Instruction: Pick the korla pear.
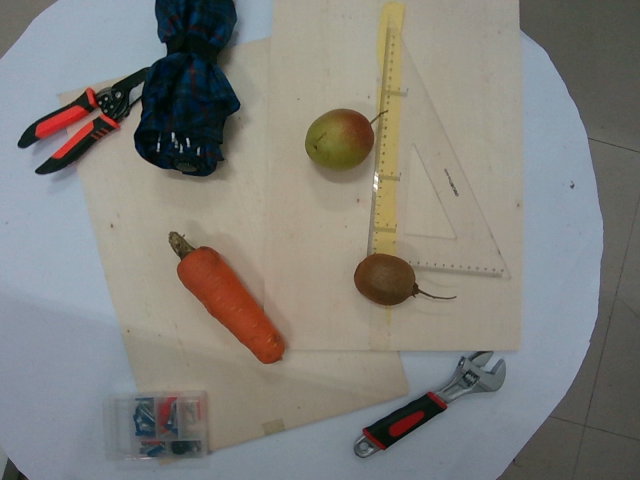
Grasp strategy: vertical